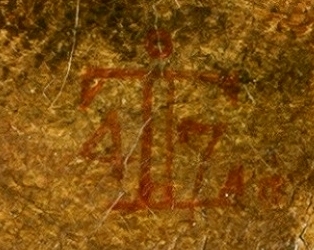
Signature of: johan lundbye